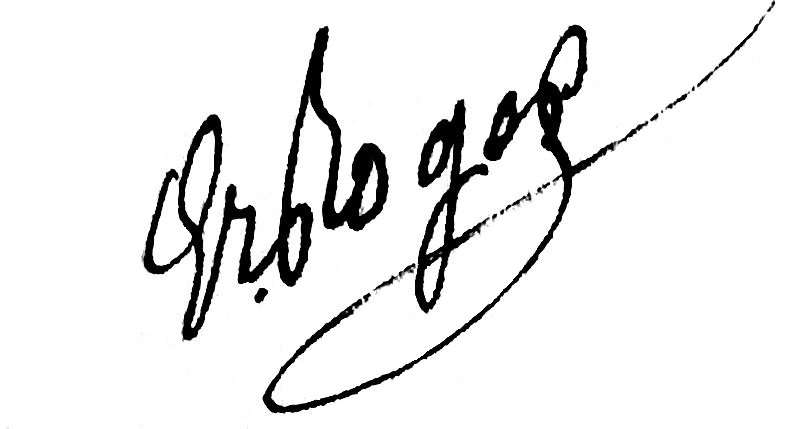
Signature of: ernest roger